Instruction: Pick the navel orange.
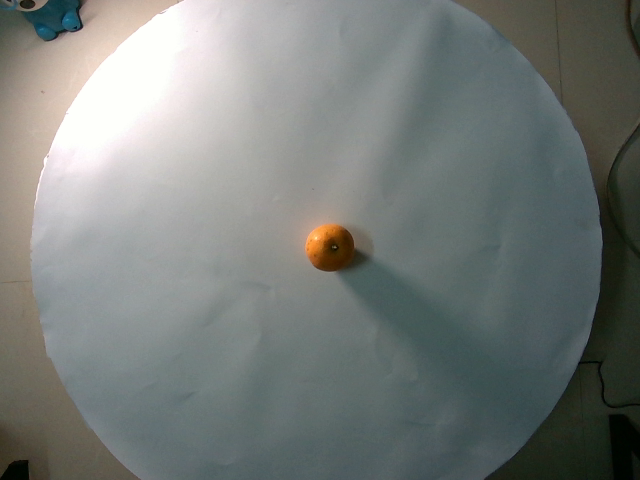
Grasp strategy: vertical